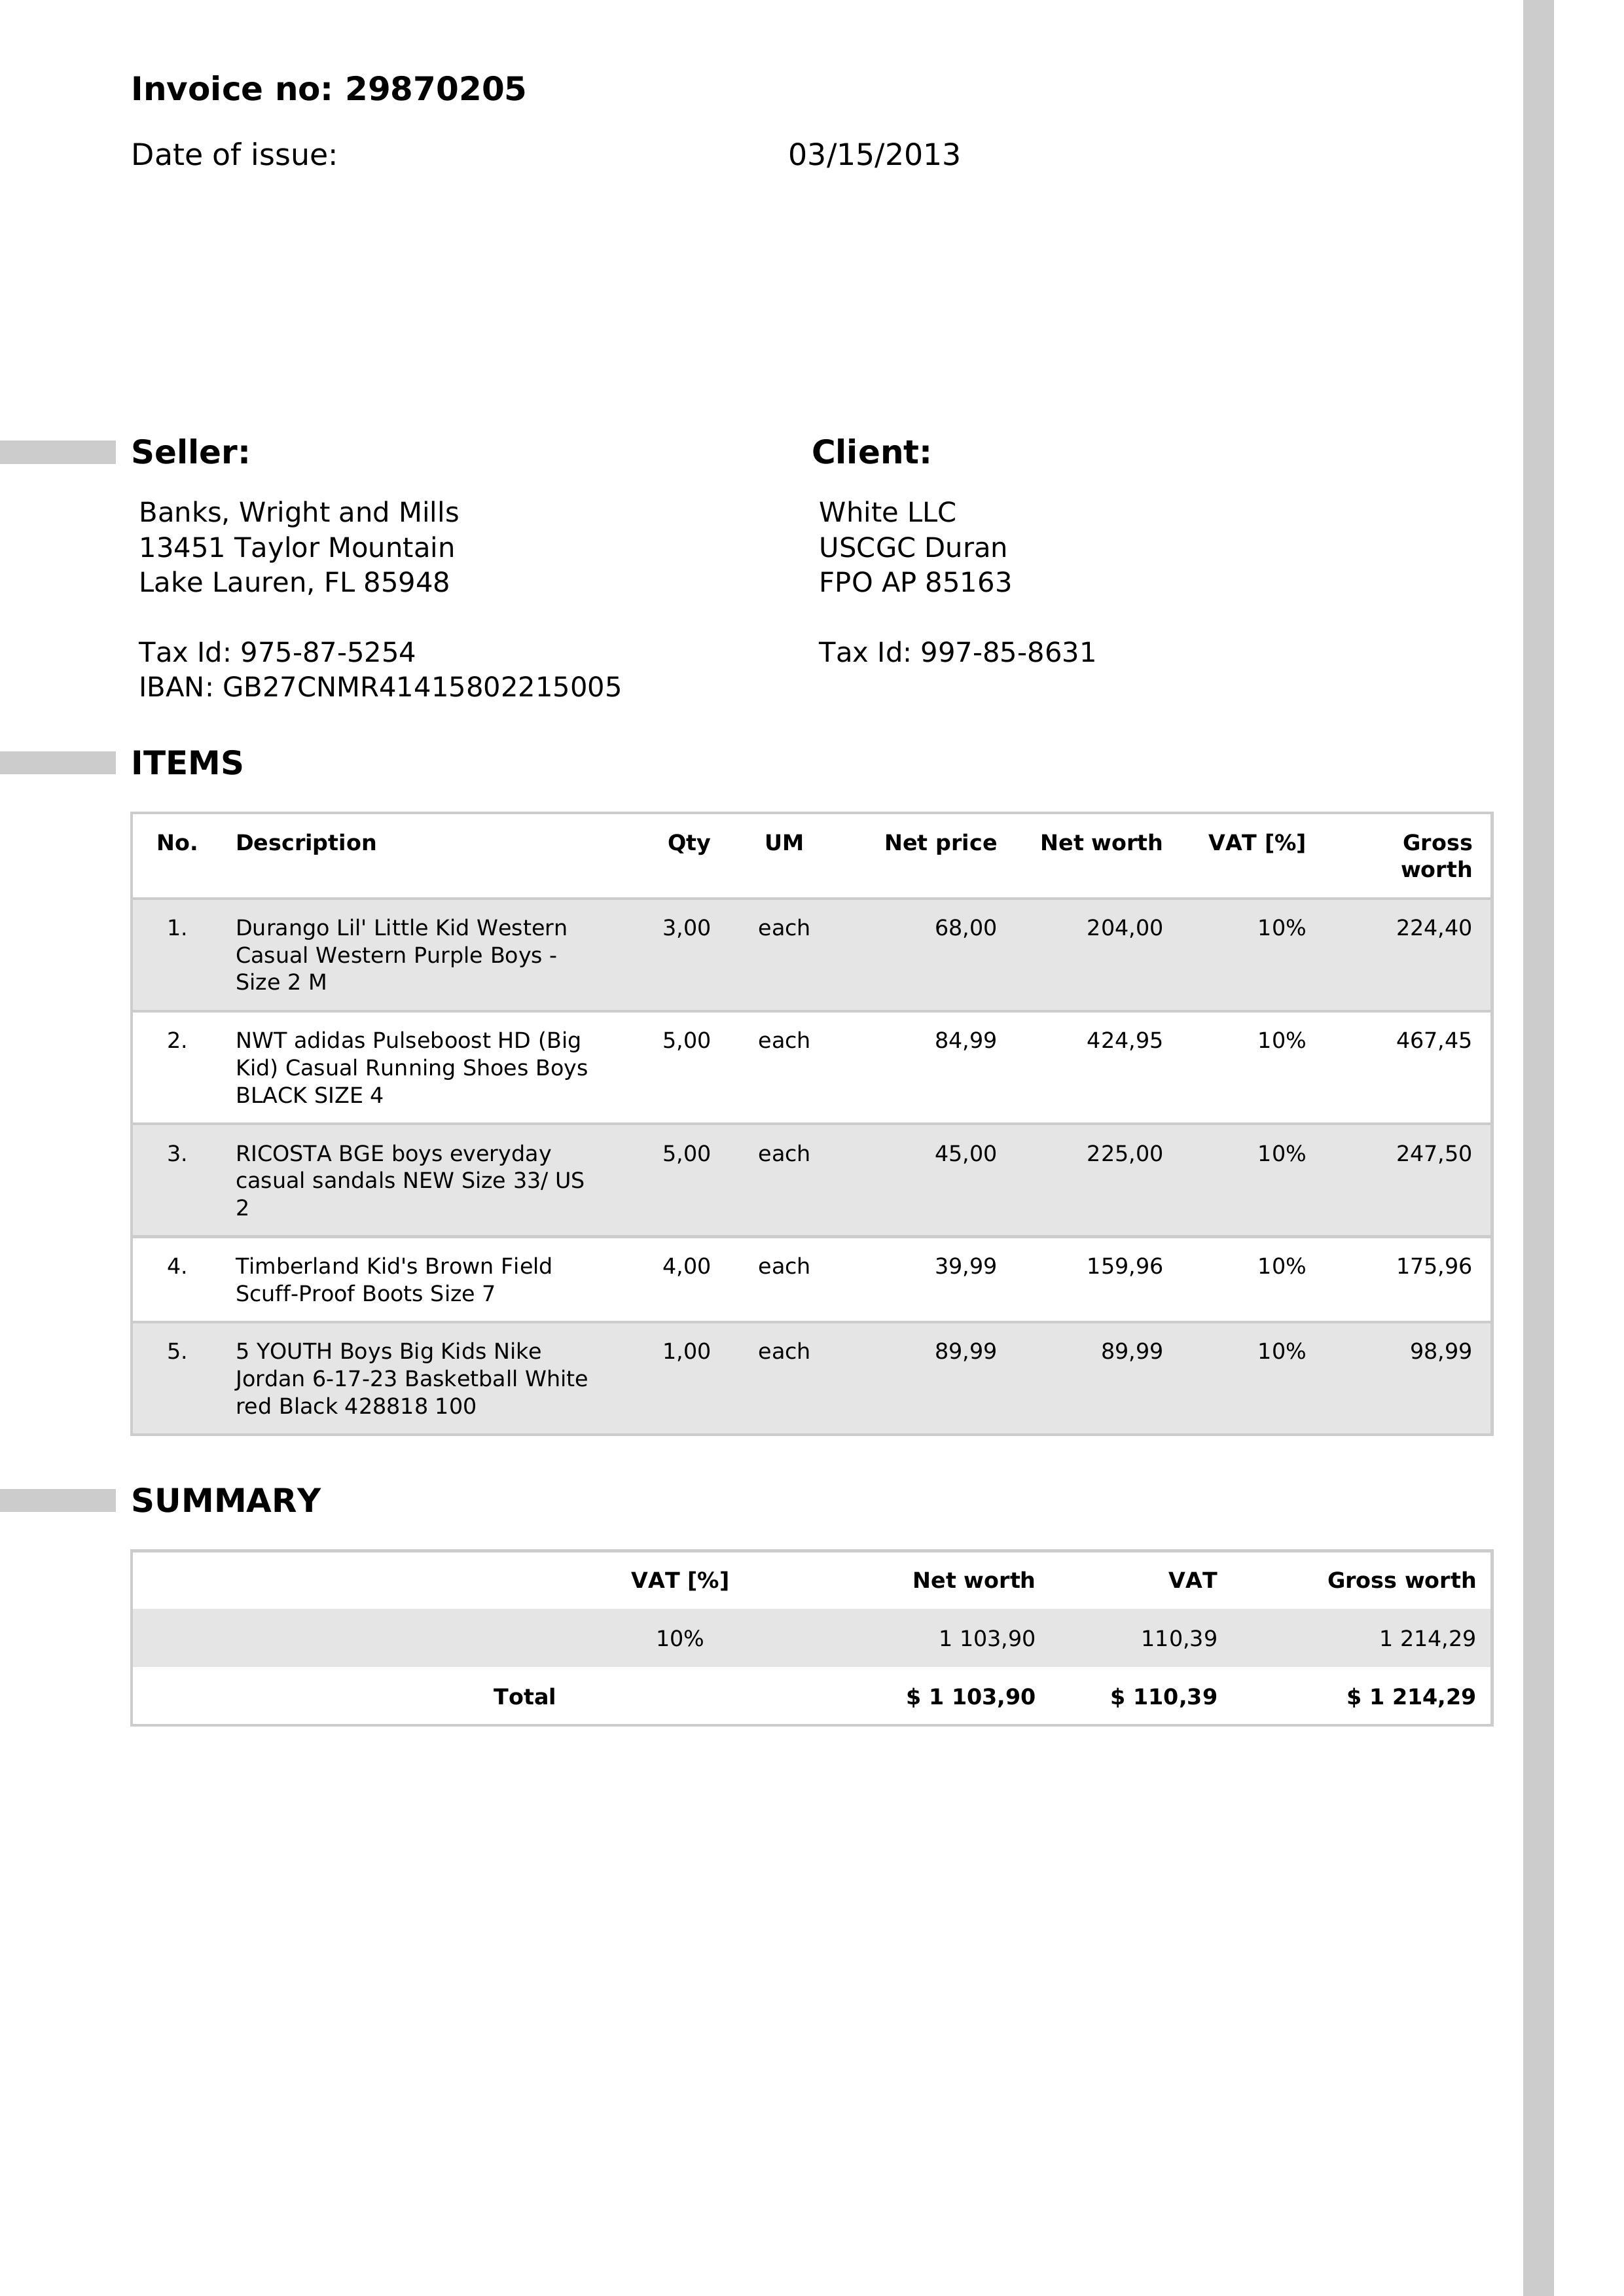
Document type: Invoice